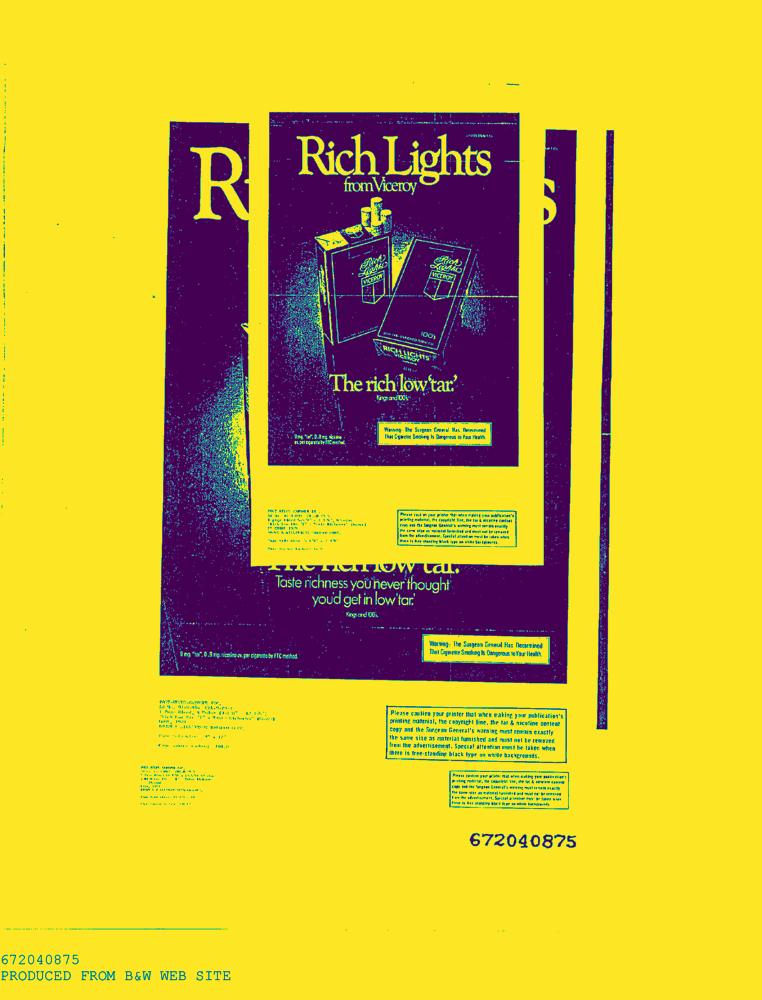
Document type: AD